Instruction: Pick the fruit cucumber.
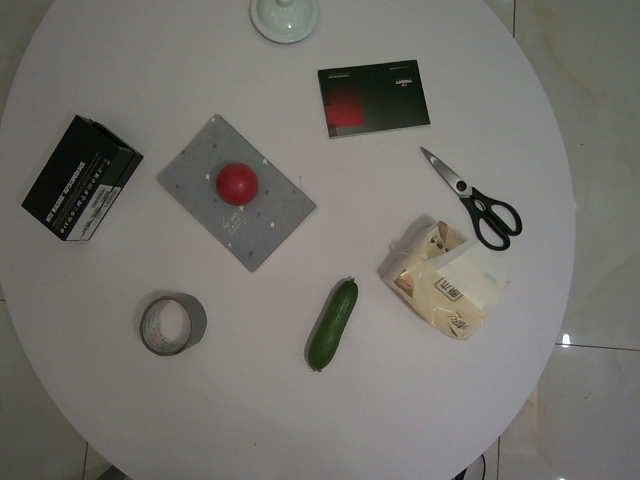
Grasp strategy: vertical